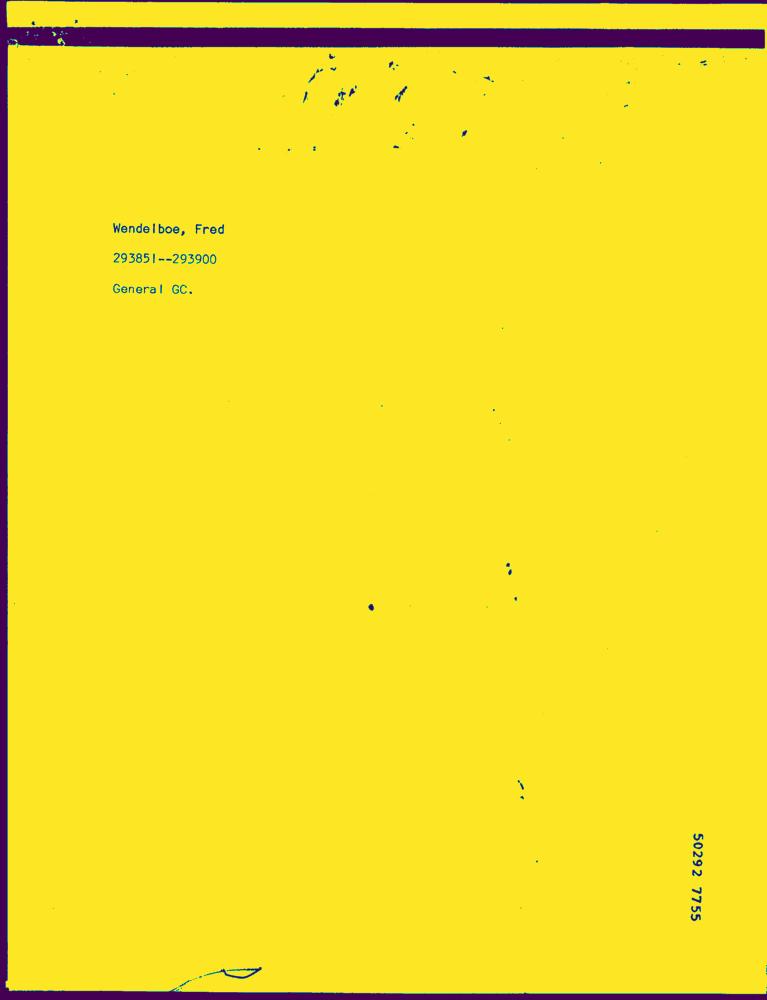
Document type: Hand-Written